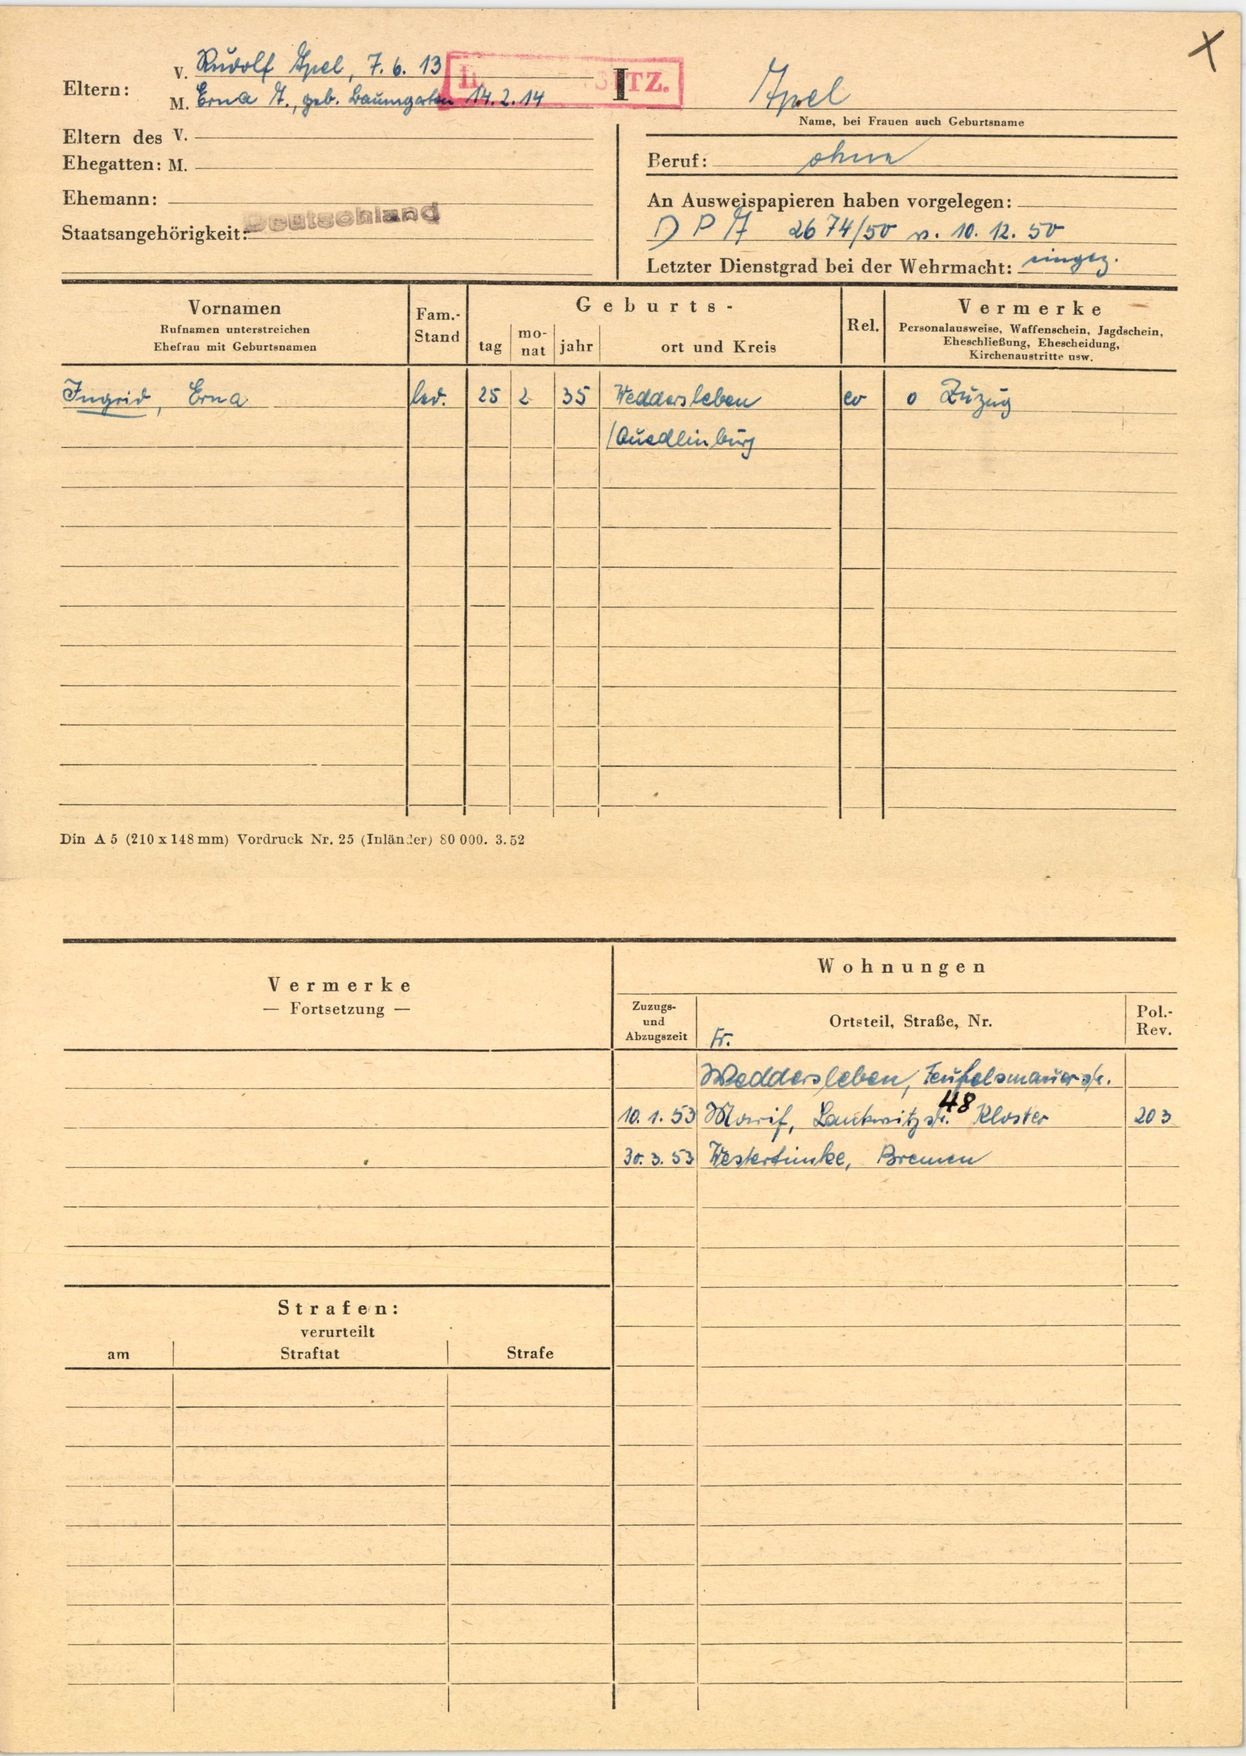
Apel